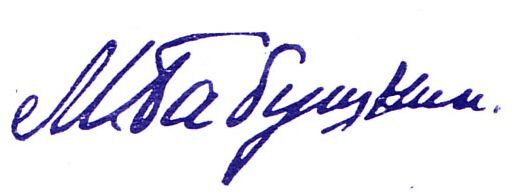
Signature of: mikhail babushkin